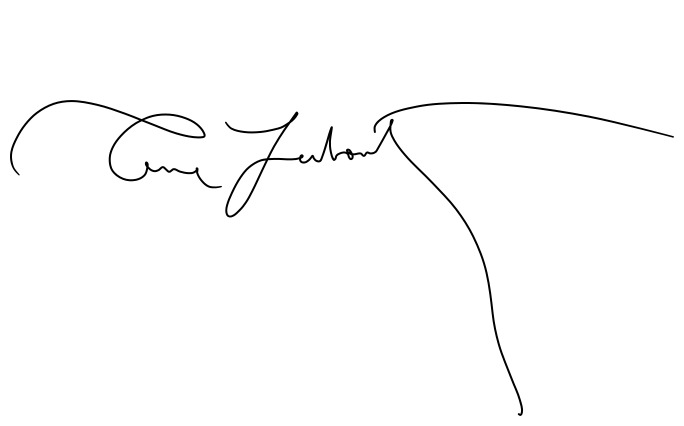
Signature of: annie leibovitz